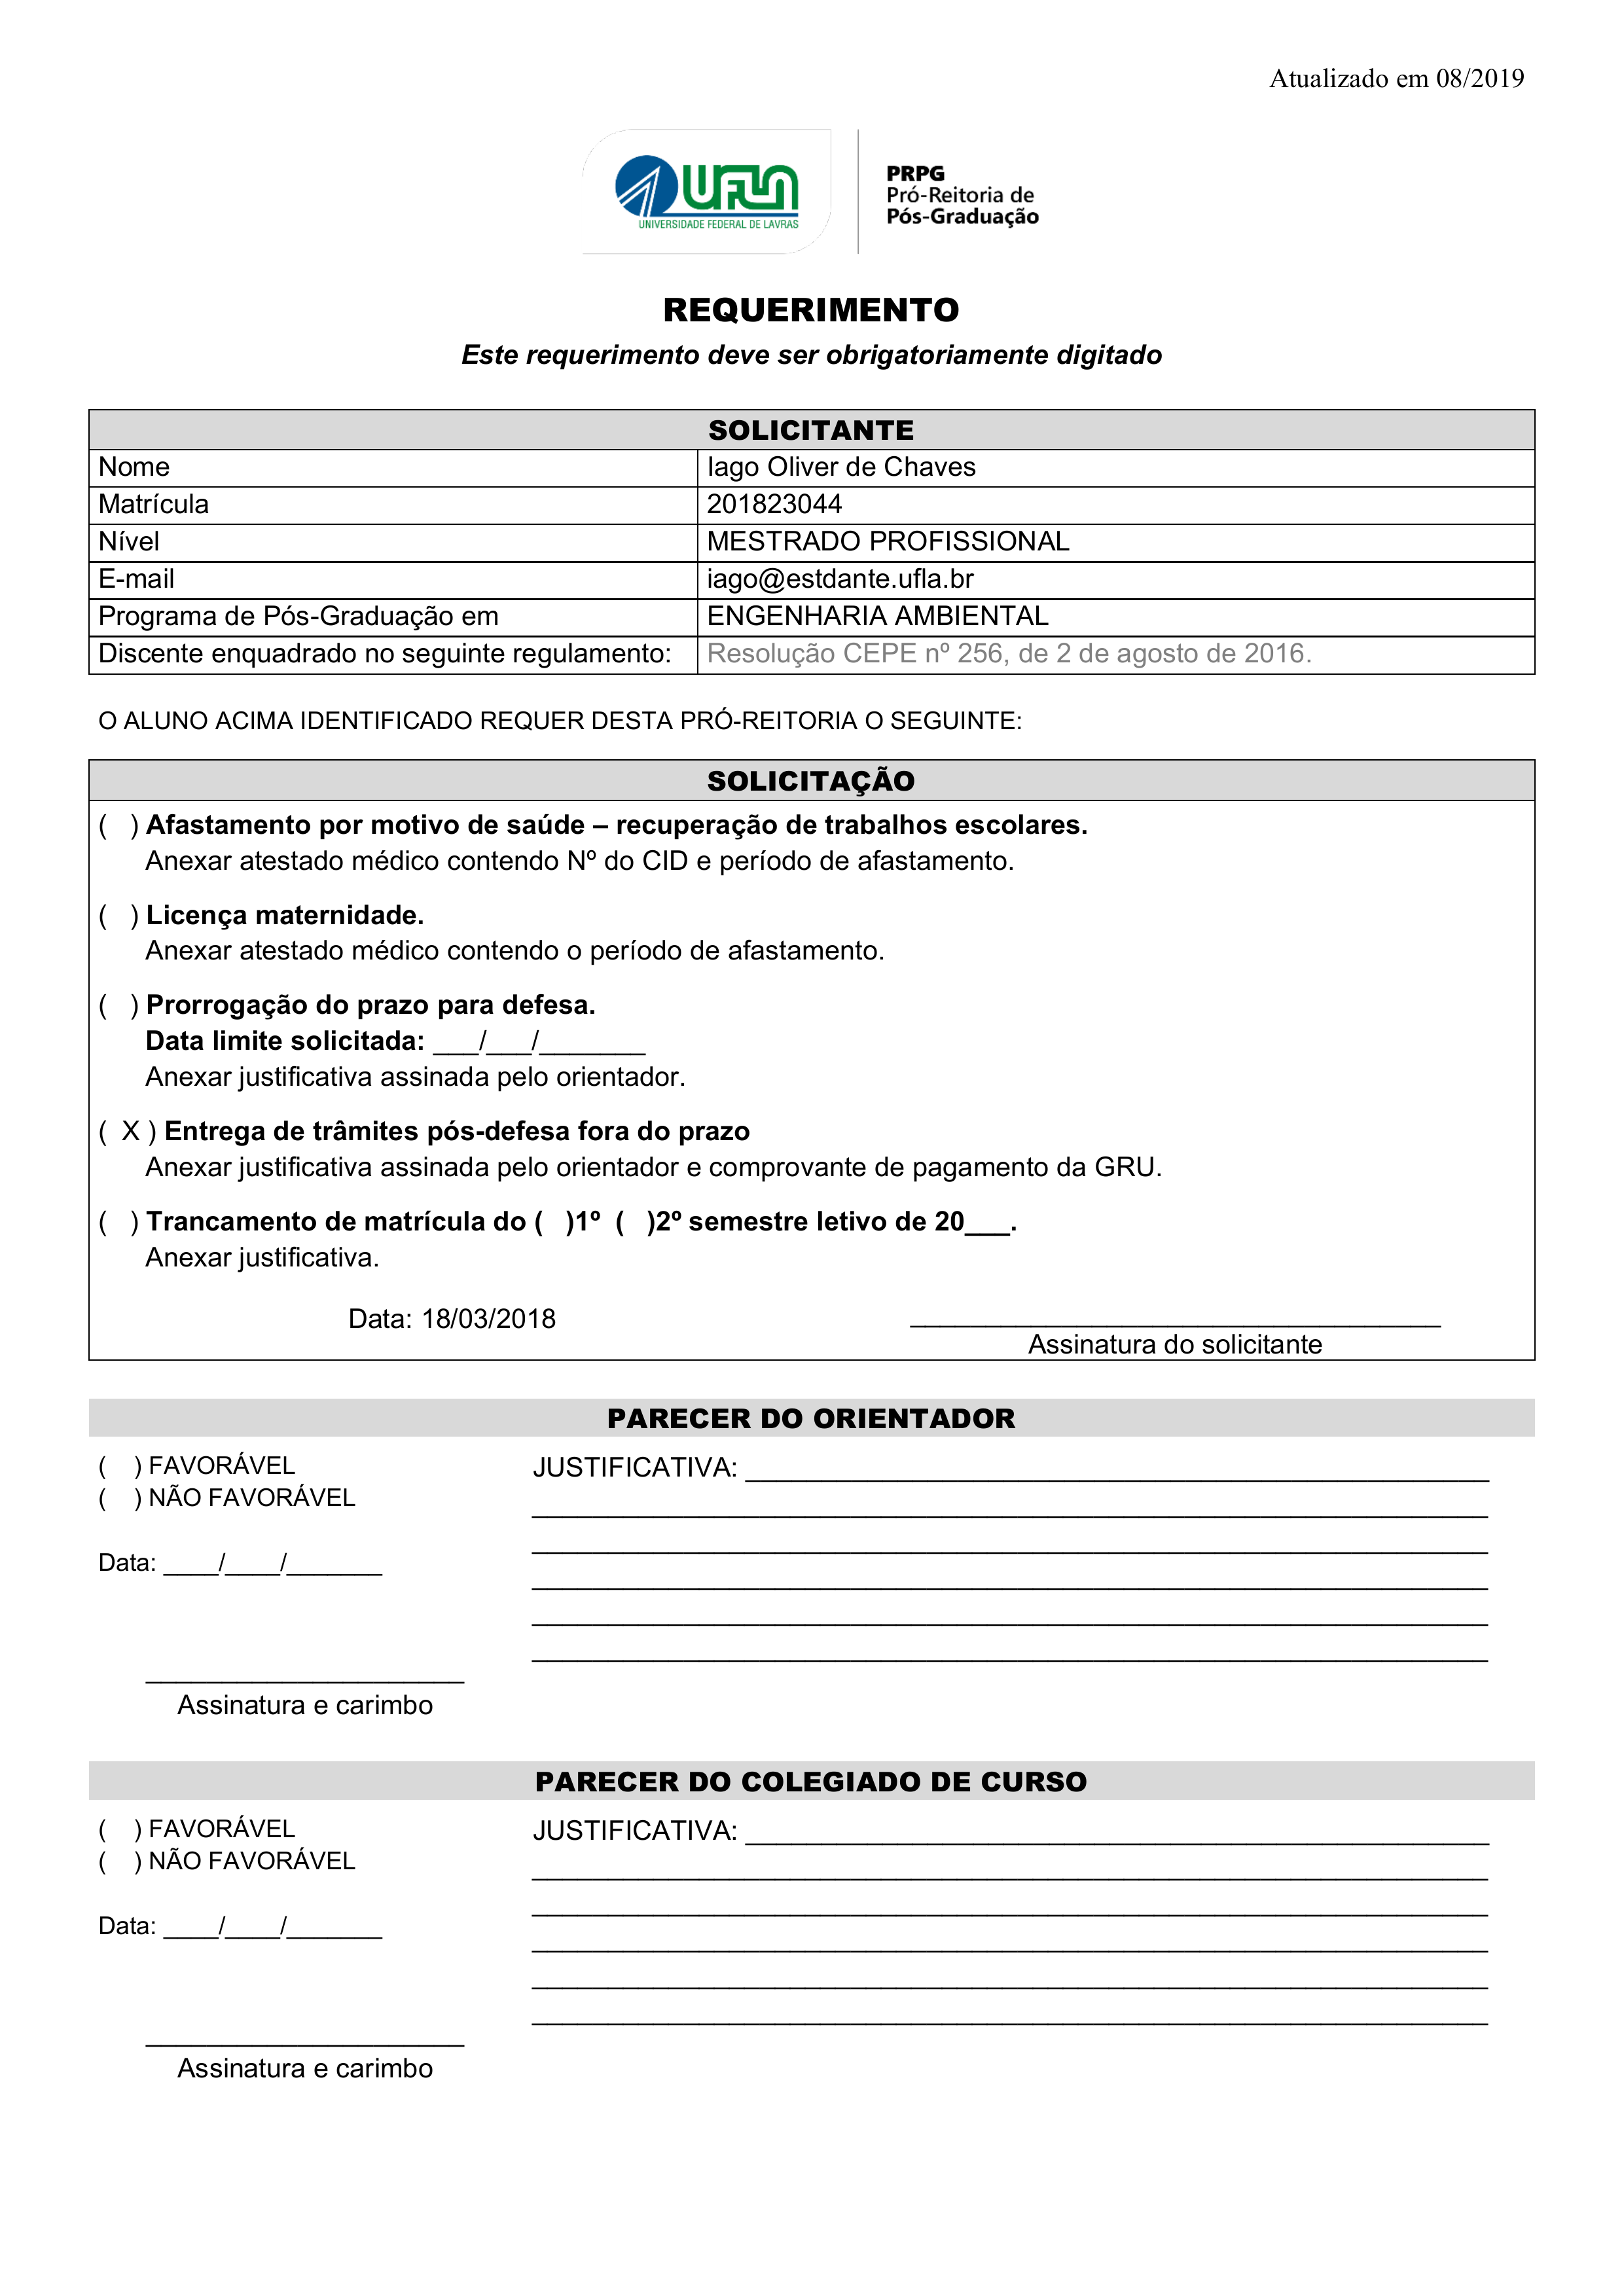
Atualizado em 08/2019
UFLA
PRPG
Pró-Reitoria de Pós-Graduação
UNIVERSIDADE FEDERAL DE LAVRAS
REQUERIMENTO
Este requerimento deve ser obrigatoriamente digitado
SOLICITANTE
Nome
lago Oliver de Chaves
Matrícula
201823044
Nível
MESTRADO PROFISSIONAL
E-mail
iago@estdante.ufla.br
Programa de Pós-Graduação em
ENGENHARIA AMBIENTAL
Discente enquadrado no seguinte regulamento:
Resolução CEPE nº 256, de 2 de agosto de 2016.
O ALUNO ACIMA IDENTIFICADO REQUER DESTA PRÓ-REITORIA O SEGUINTE:
SOLICITAÇÃO
() Afastamento por motivo de saúde — recuperação de trabalhos escolares.
() Licenga maternidade.
Entrega de trâmites pós-defesa fora do prazo
(X)
() Trancamento de matrícula do
semestre letivo de 20 .
() 1º
() 2º
Data:
18/03/2018
Anexar atestado médico contendo Nº do CID e período de afastamento.
"Anexar" atestado médico contendo o período de afastamento.
() Prorrogação do prazo para defesa.
Data limite solicitada:
Anexar justificativa assinada pelo orientador.
Anexar justificativa assinada pelo orientador e comprovante de pagamento da GRU.
Anexar justificativa.
Assinatura do solicitante
PARECER DO ORIENTADOR
() FAVORÁVEL
JUSTIFICATIVA:
() NÃO FAVORÁVEL
Data:
Assinatura e carimbo
PARECER DO COLEGIADO DE CURSO
() FAVORAVEL
JUSTIFICATIVA:
() NÃO FAVORÁVEL
Data:
Assinatura e carimbo